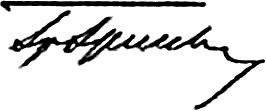
Signature of: hryhoriy hrynko